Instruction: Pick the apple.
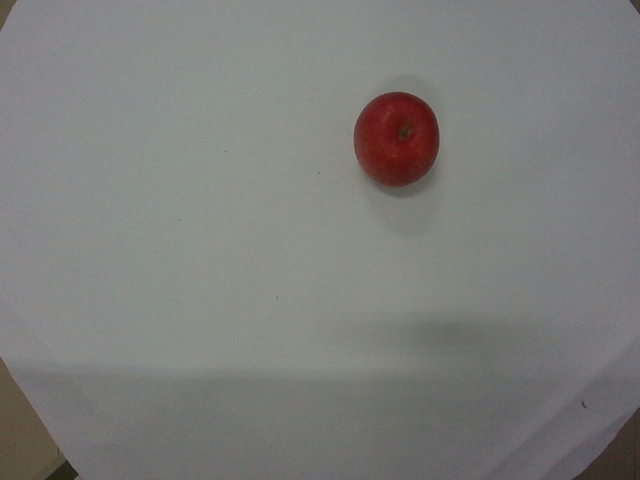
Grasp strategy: vertical